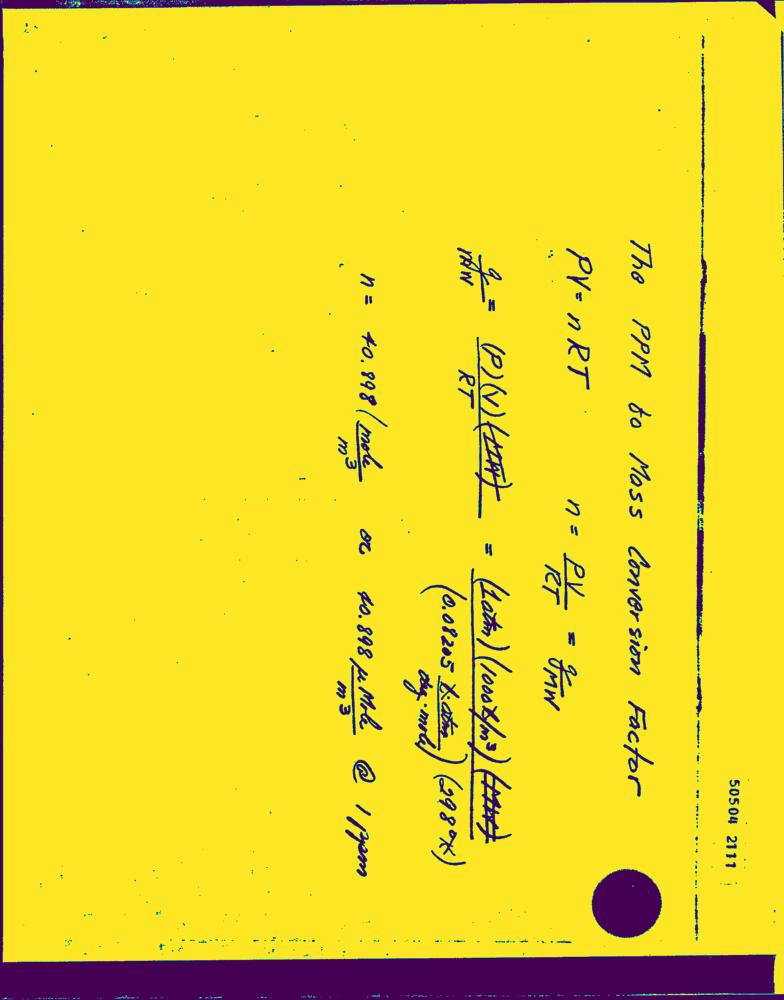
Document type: Hand-Written